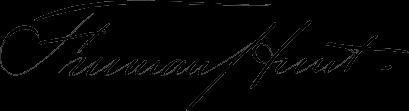
Signature of: freeman hunt